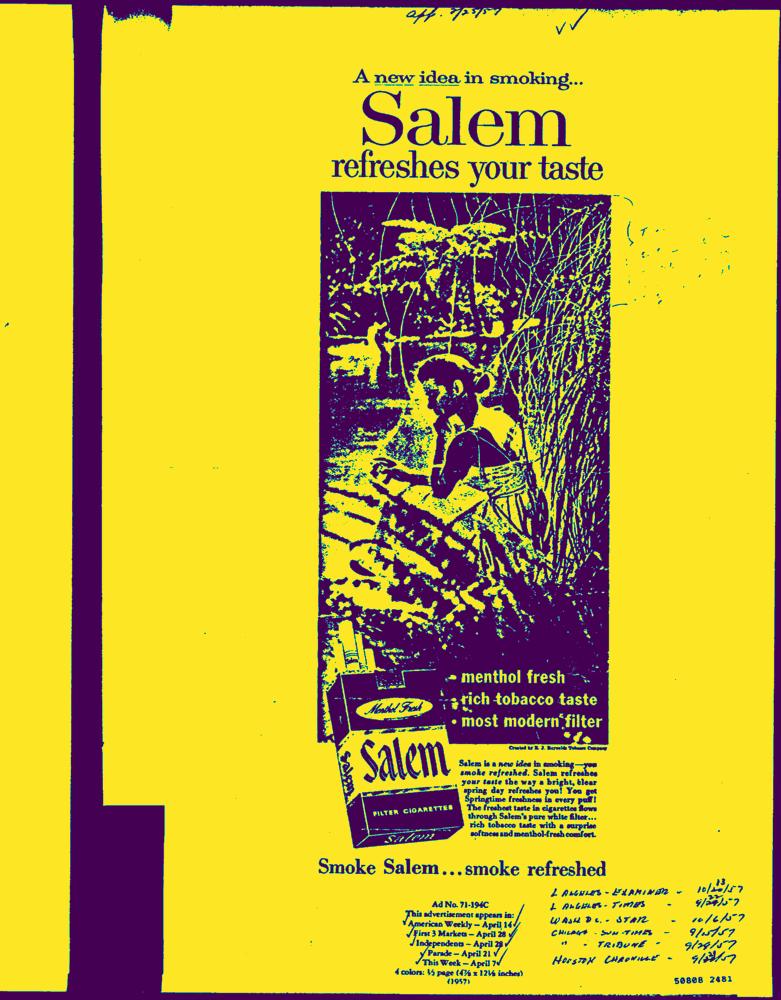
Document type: AD